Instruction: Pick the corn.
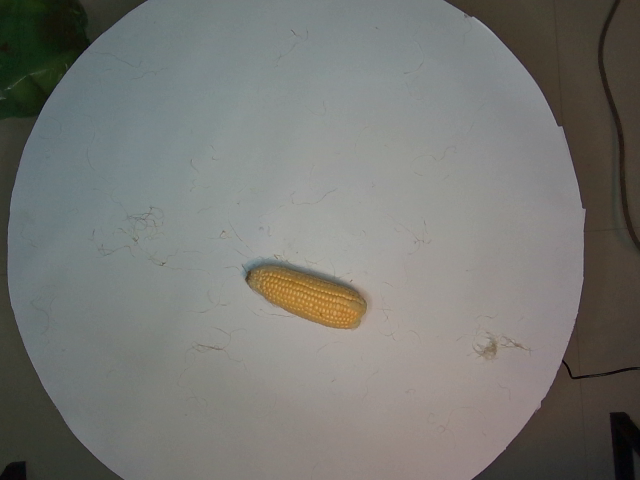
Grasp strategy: vertical